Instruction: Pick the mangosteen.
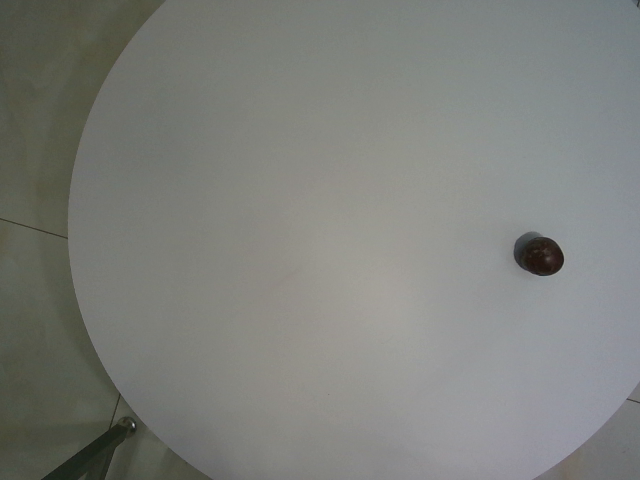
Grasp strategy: vertical